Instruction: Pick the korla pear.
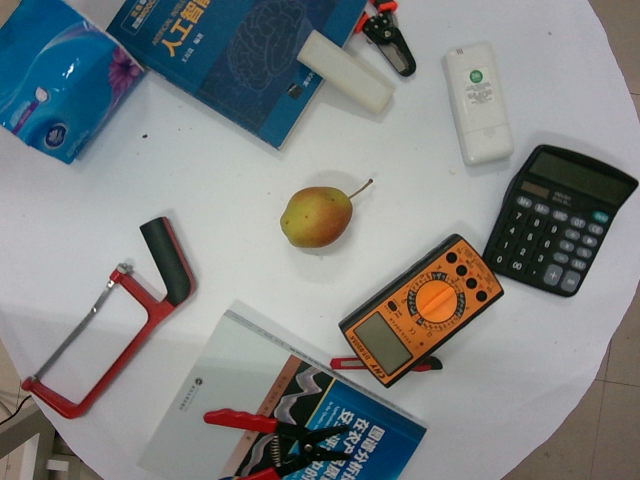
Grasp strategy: vertical